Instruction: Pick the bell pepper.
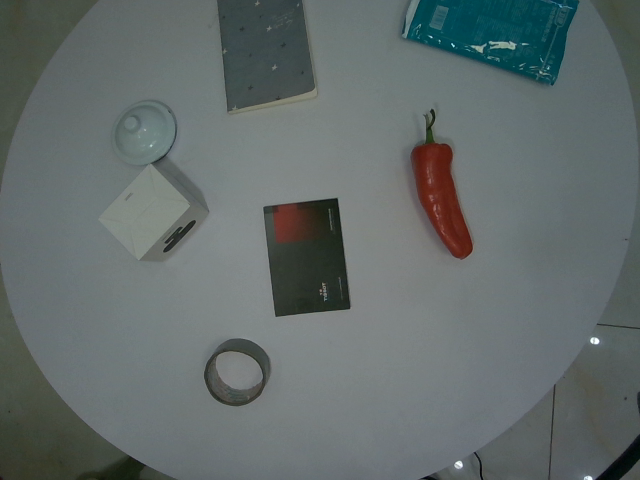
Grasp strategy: vertical